Question: What are the imaging findings?
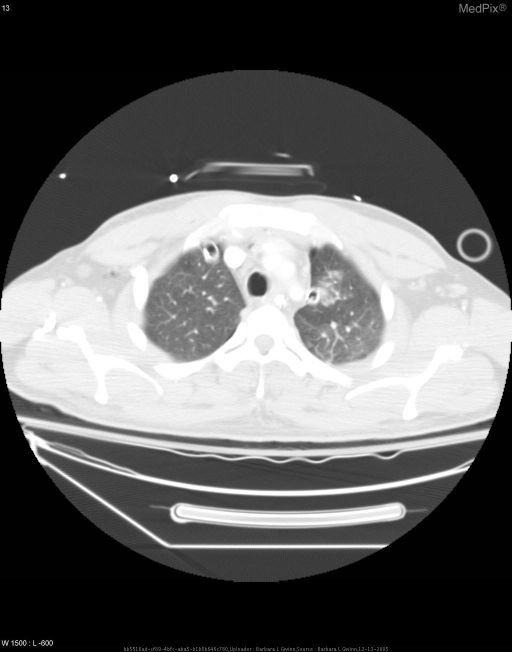
Answer: The imaging shows Pneumomediastinum with air in the anterior aspect tracking  up to the thoracic inlet.
Subcutaneous air noted adjacent to the chest tubes and running up into the axilla bilaterally.
Pneumothoraces bilaterally.
Left subclavian line, endotracheal tube, enteric tube, and bilateral chest tubes appropriately placed. CT with IV and enteric contrast showing pneumomediastinum, bilateral pneumothoraces, and air in subcutaneous tissues..